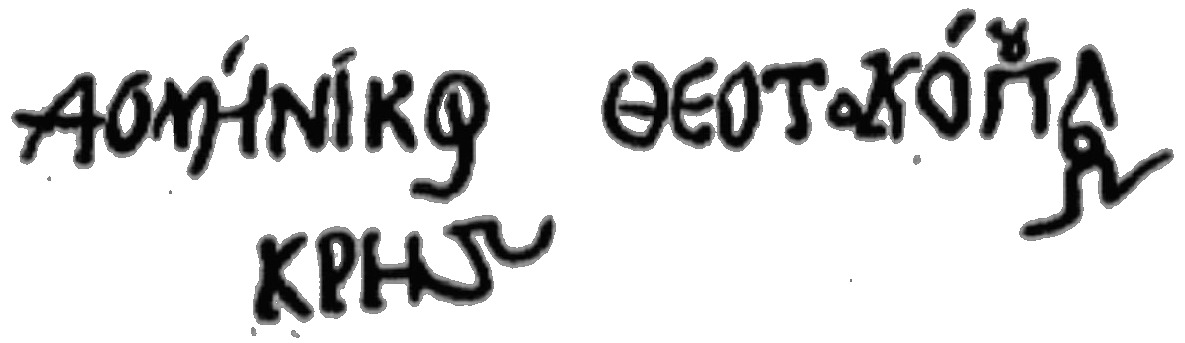
Signature of: el greco